Question: What is the potential diagnosis?
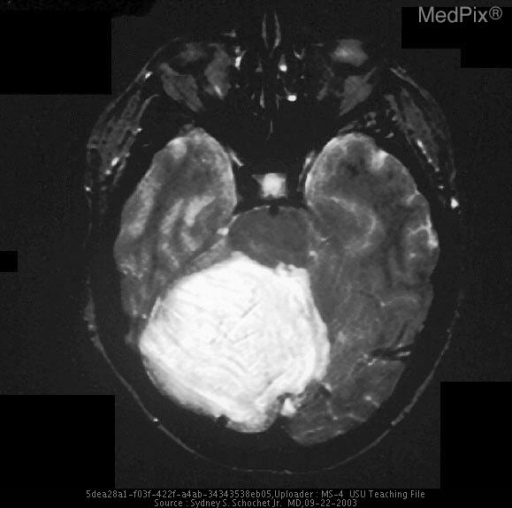
Answer: The possible diagnosis includes Cerebellar mass
• Astrocytoma
• Medulloblastoma (usually < 35 yo)
• Cerebellar infarction
• Lhermitte Duclos.